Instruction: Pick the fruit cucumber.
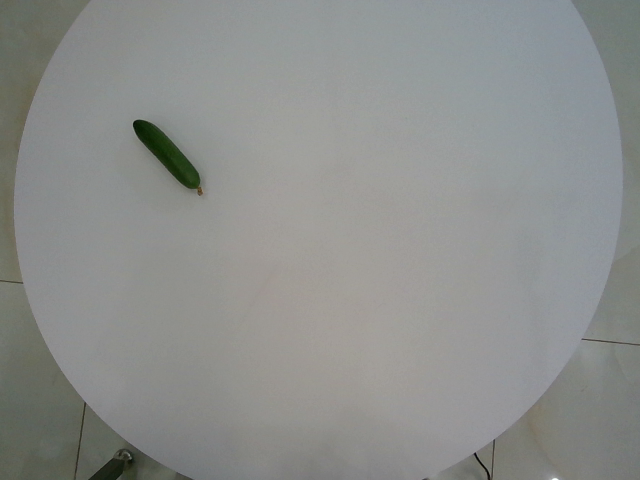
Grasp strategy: vertical